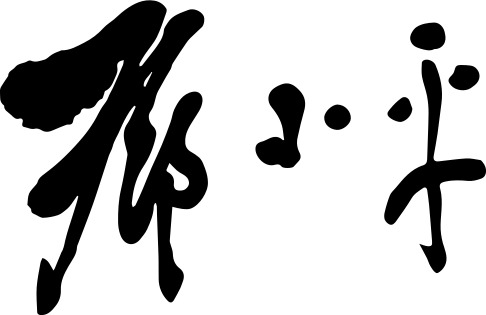
Signature of: deng xiaoping